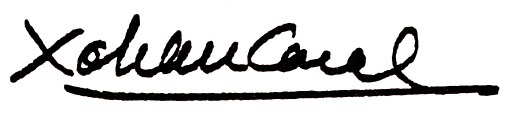
Signature of: xohán casal